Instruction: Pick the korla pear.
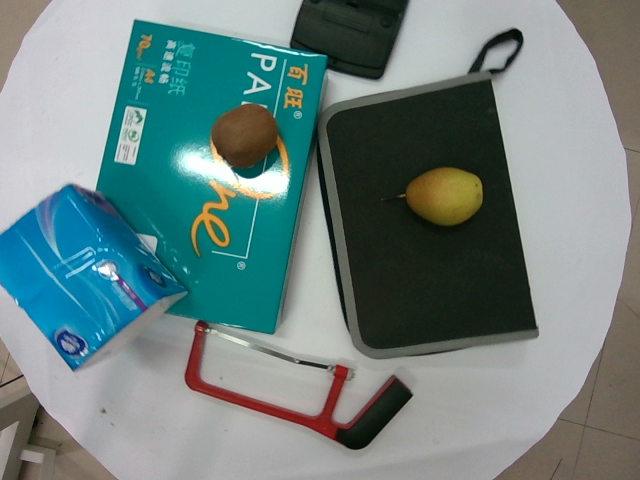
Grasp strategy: vertical